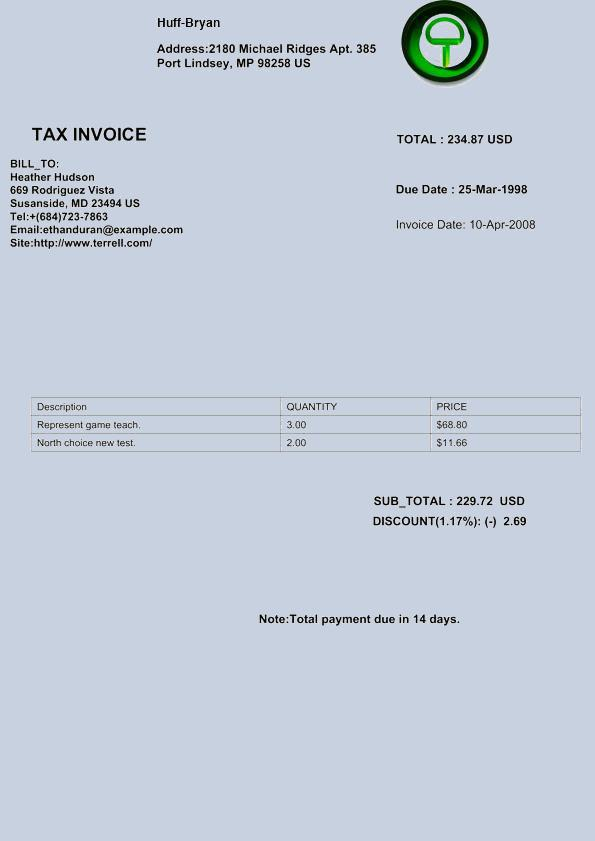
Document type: Invoice